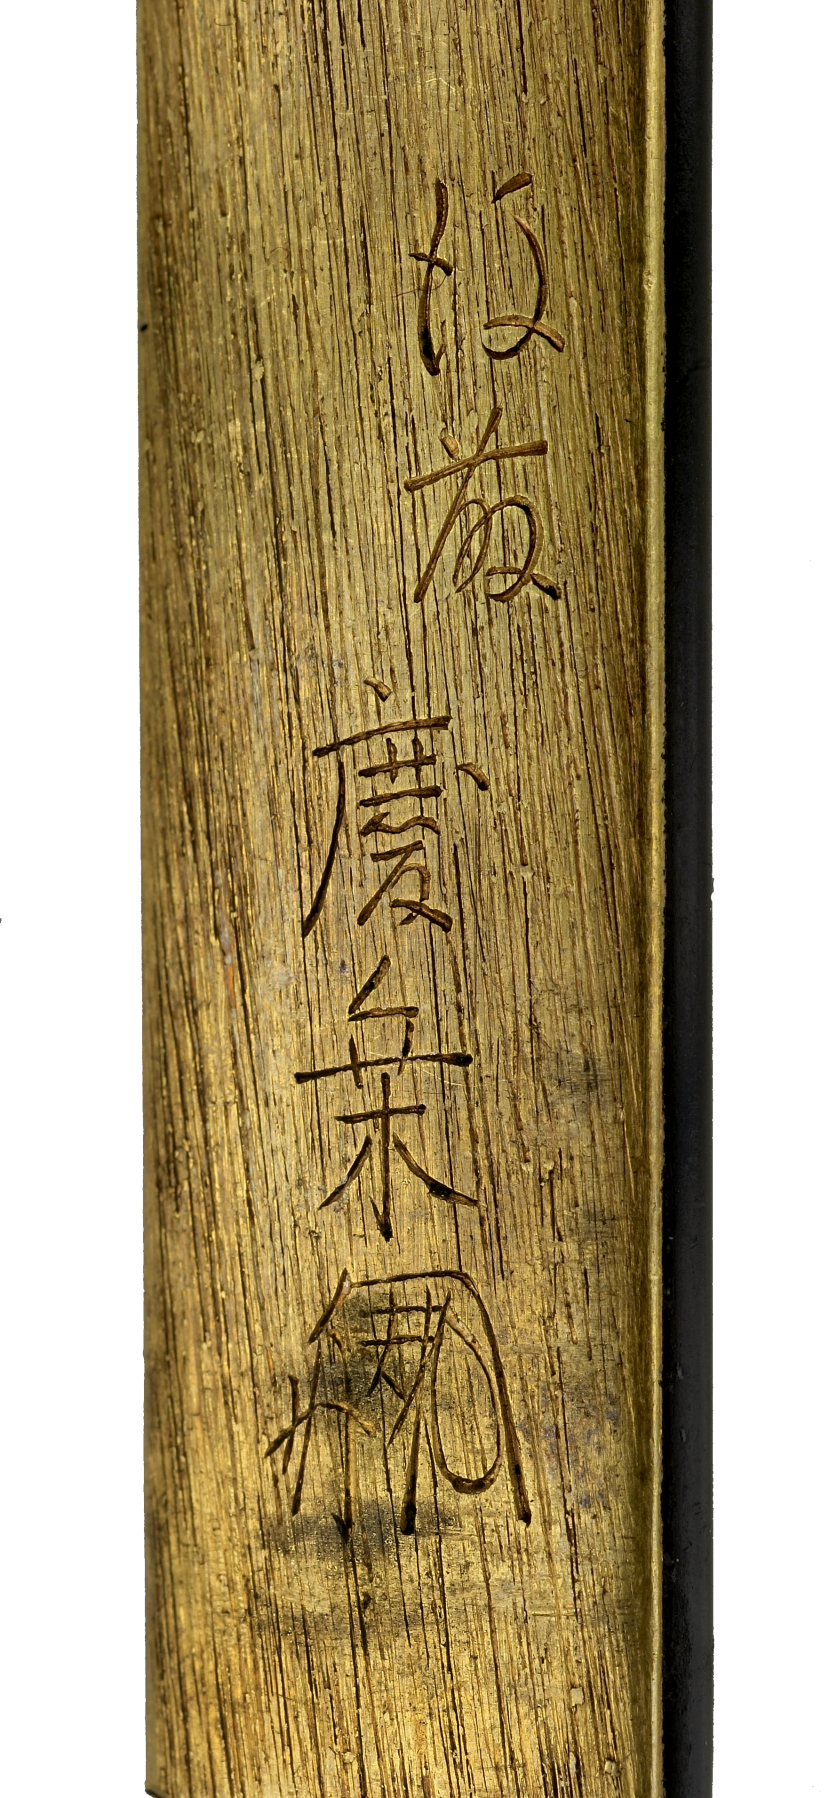
Signature of: gotō keijō